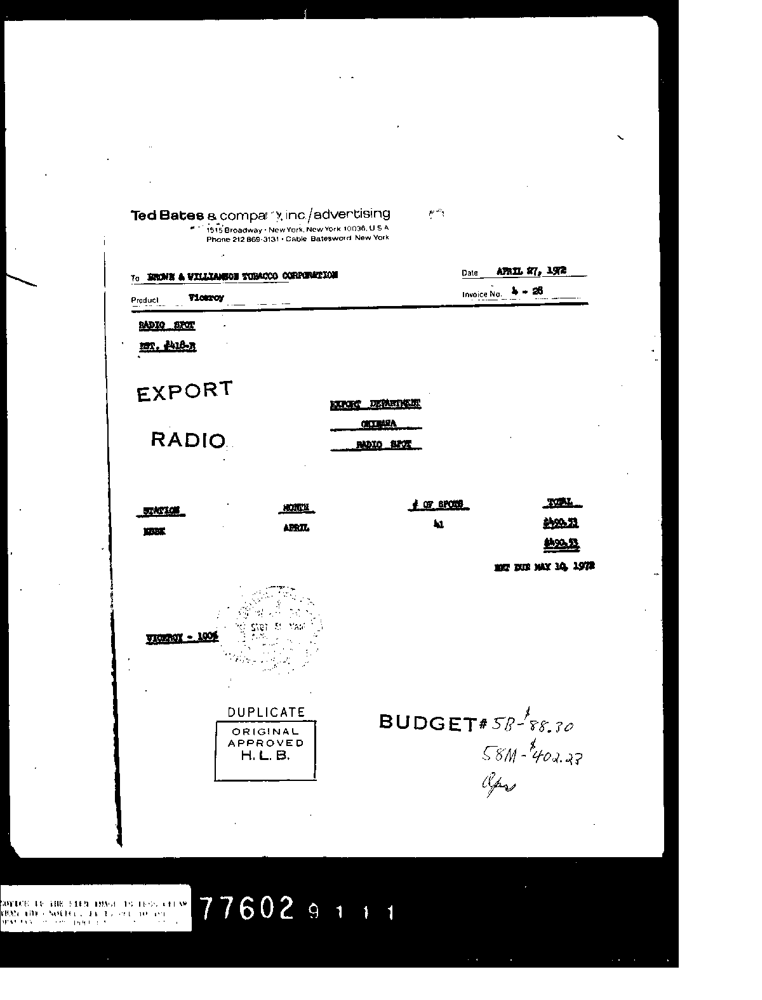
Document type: Invoice